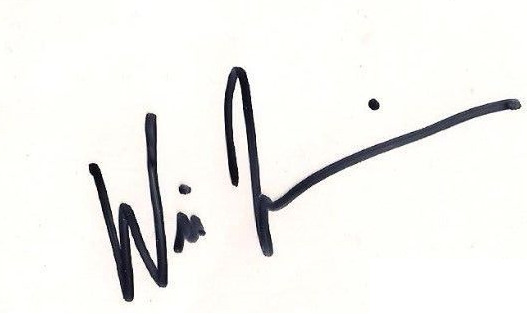
Signature of: will friedle